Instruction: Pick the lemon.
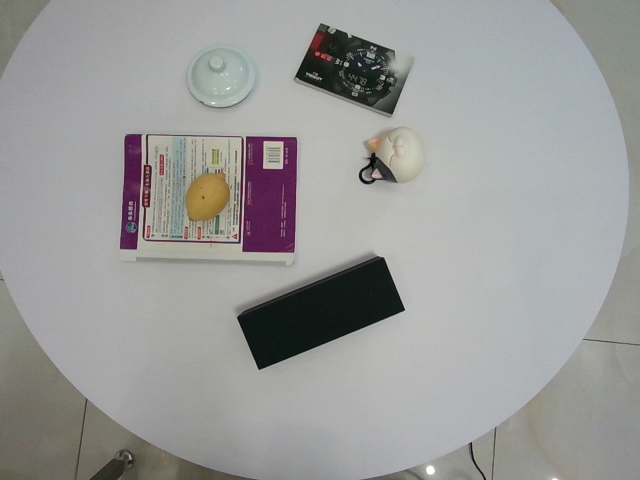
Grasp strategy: vertical